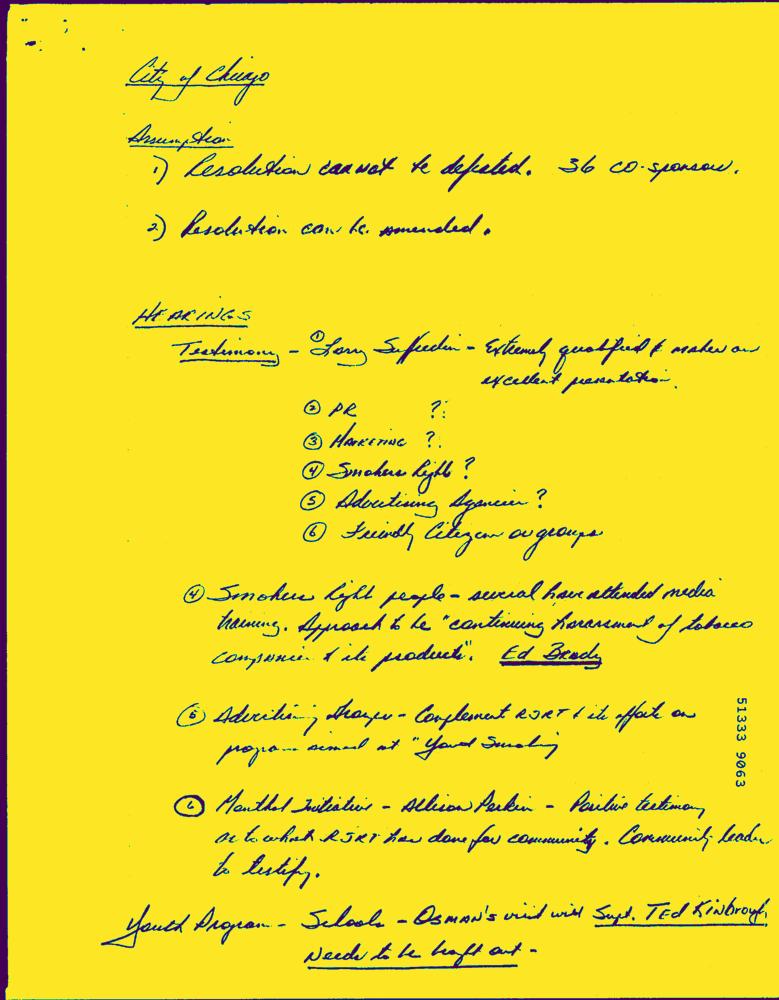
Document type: Hand-Written